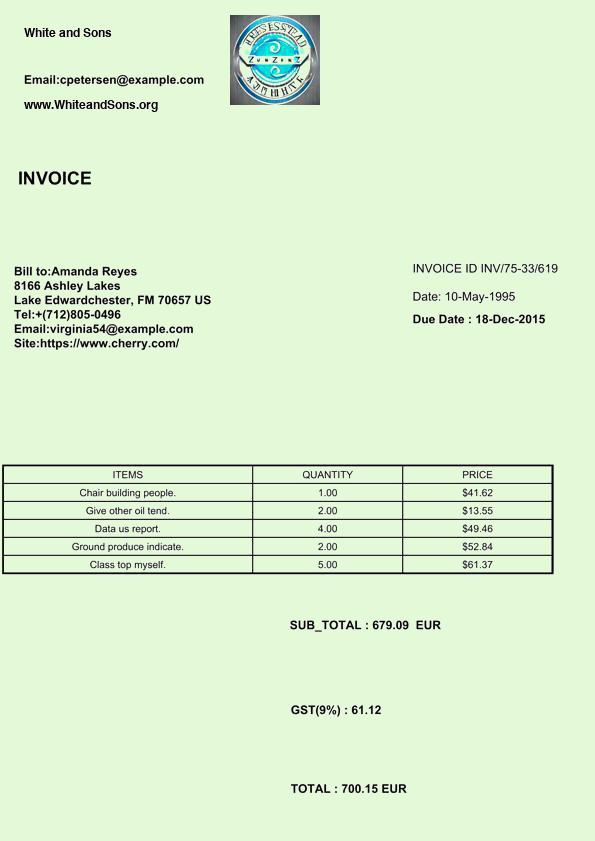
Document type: Invoice